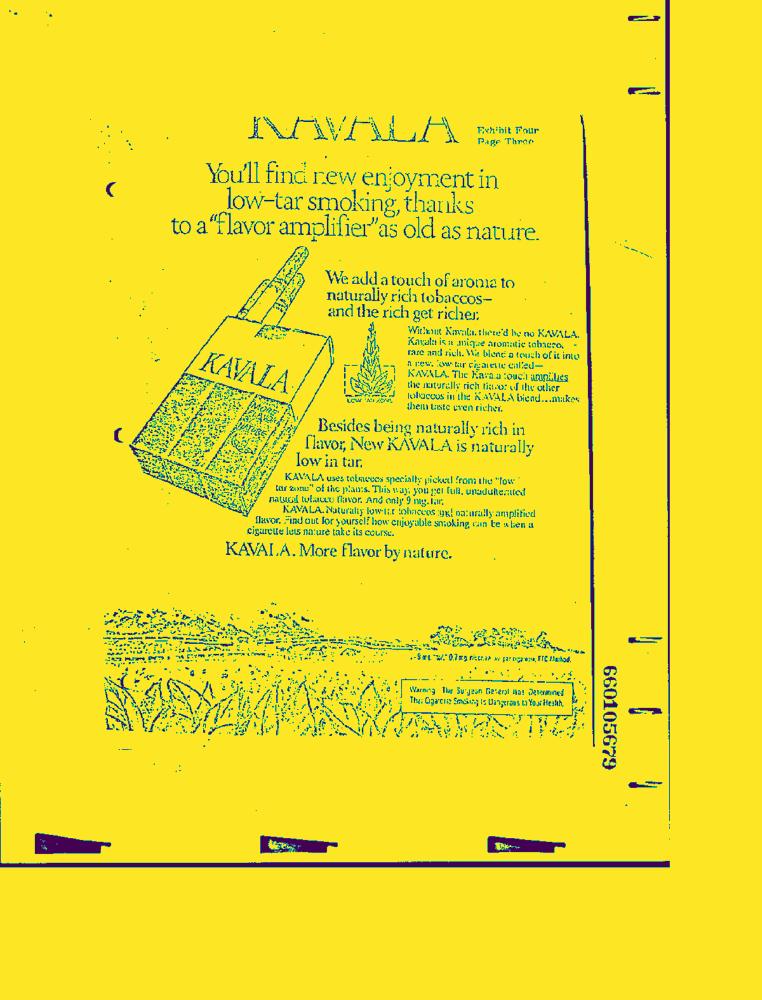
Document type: AD